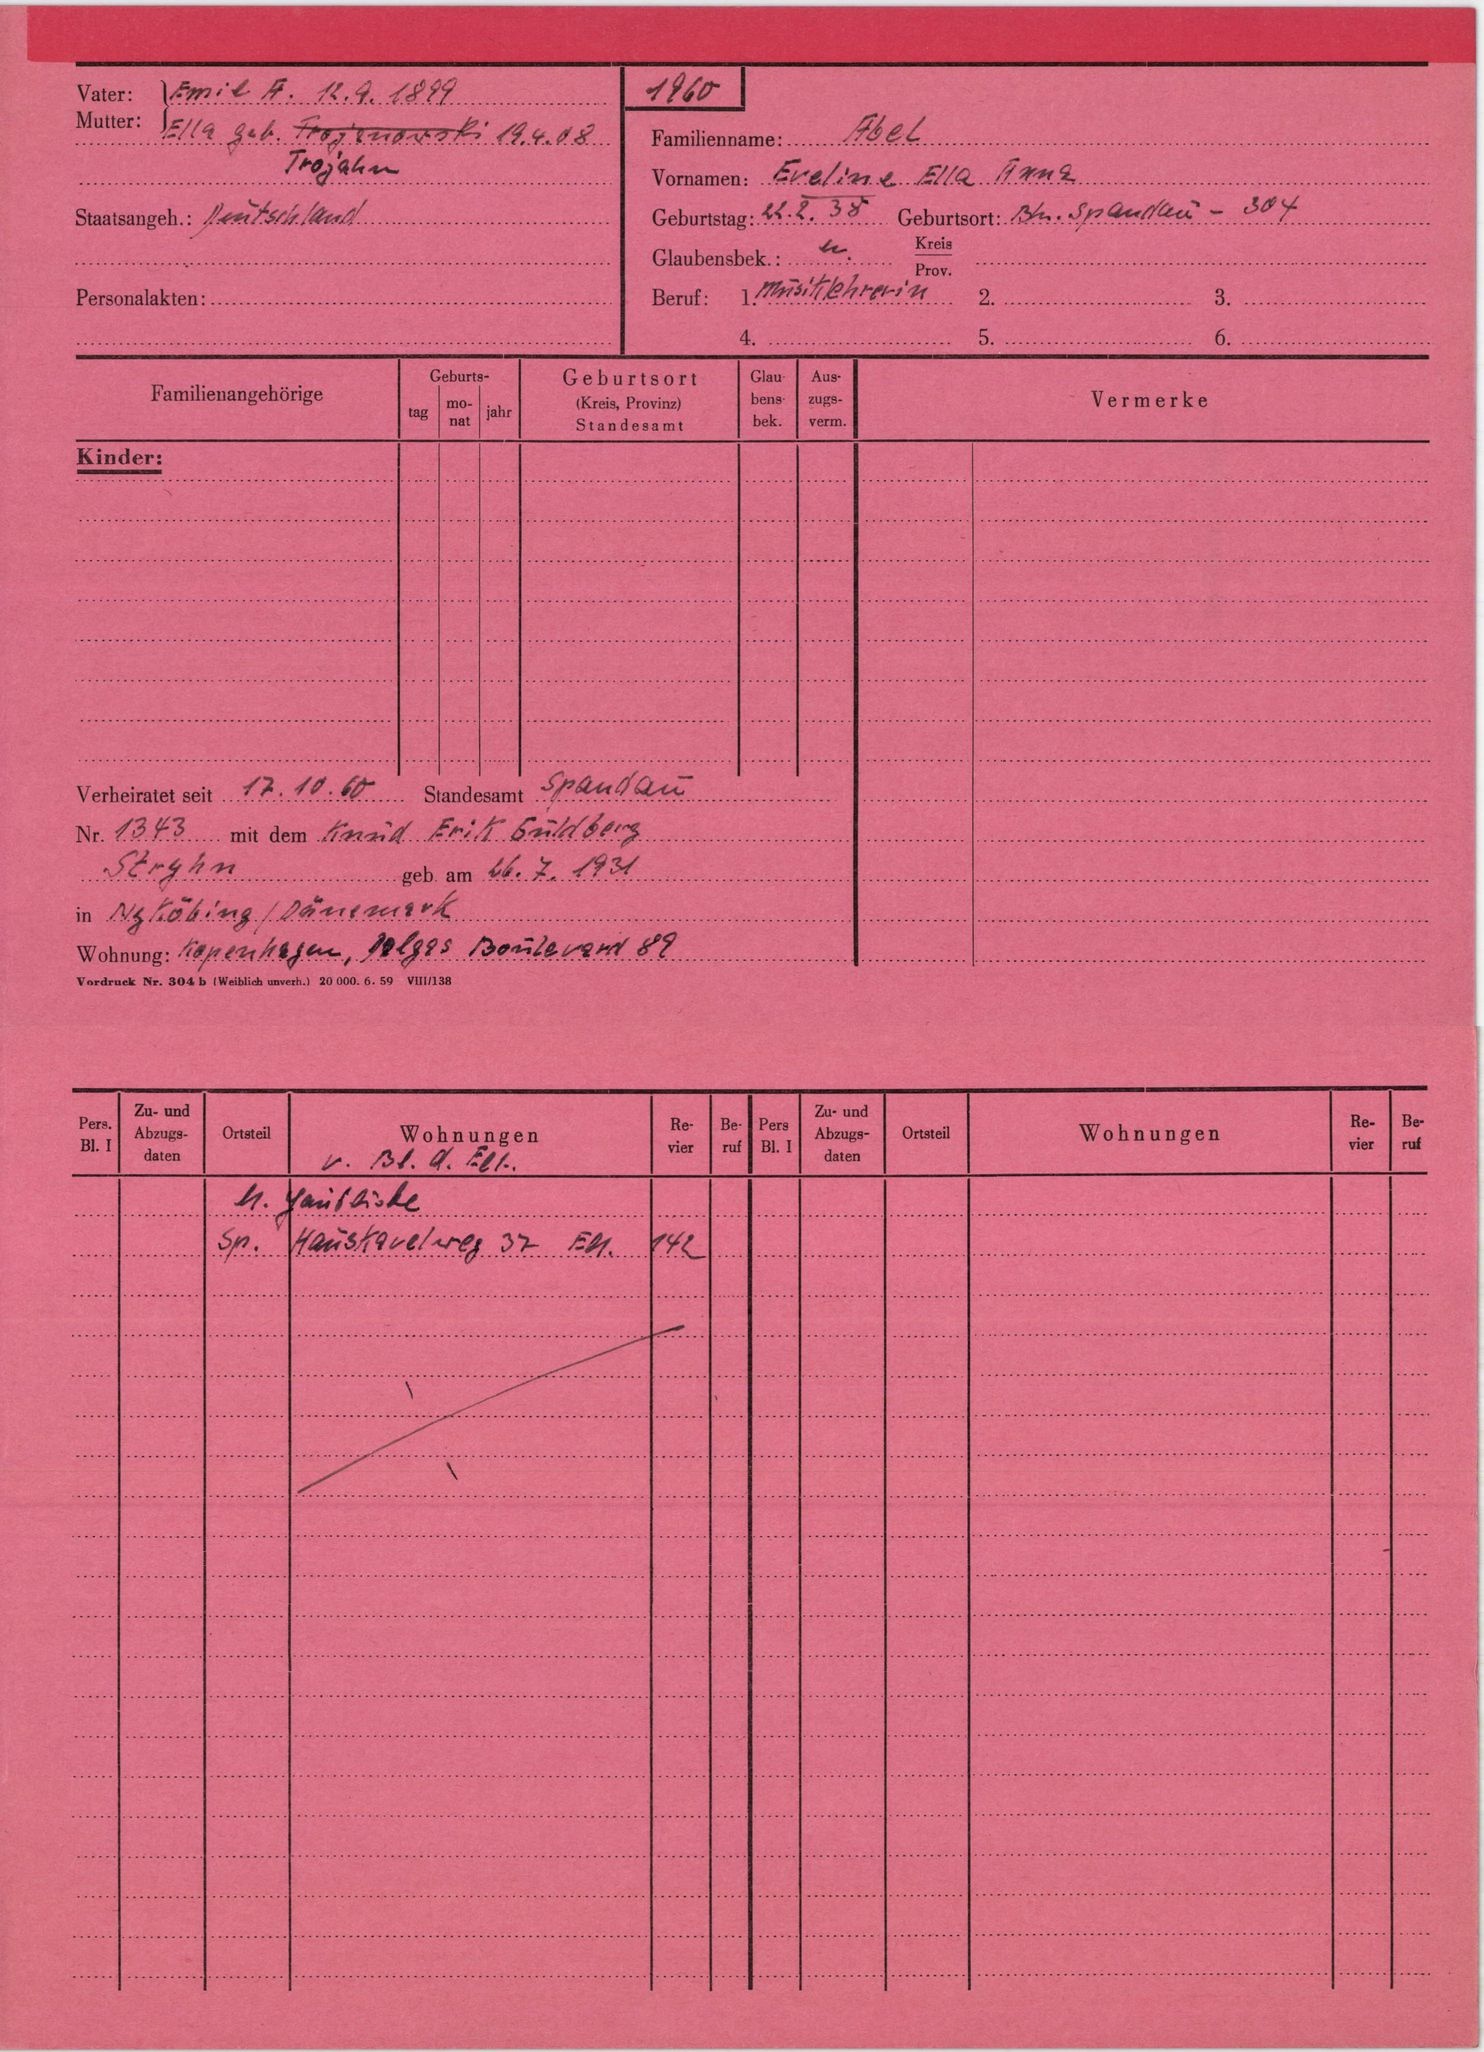
Abel